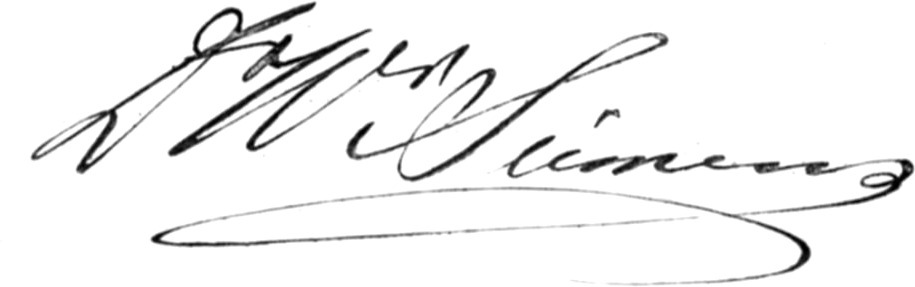
Signature of: werner von siemens